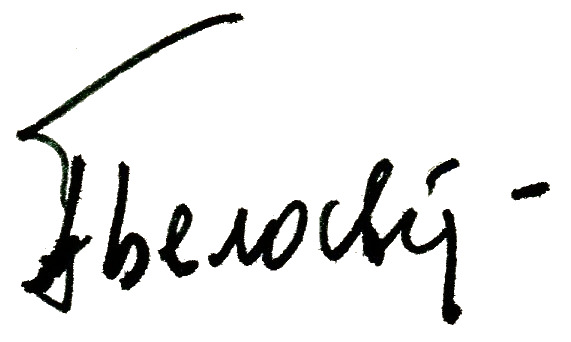
Signature of: anatoly belosvet